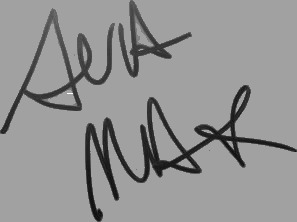
Signature of: ava max